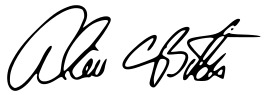
Signature of: alan bates